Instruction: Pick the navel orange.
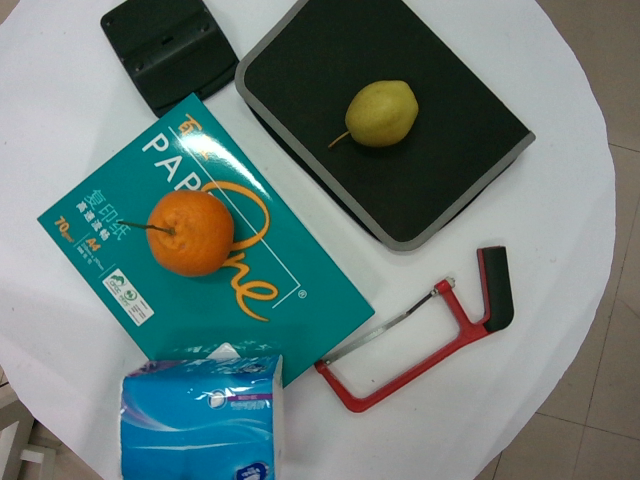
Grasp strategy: vertical